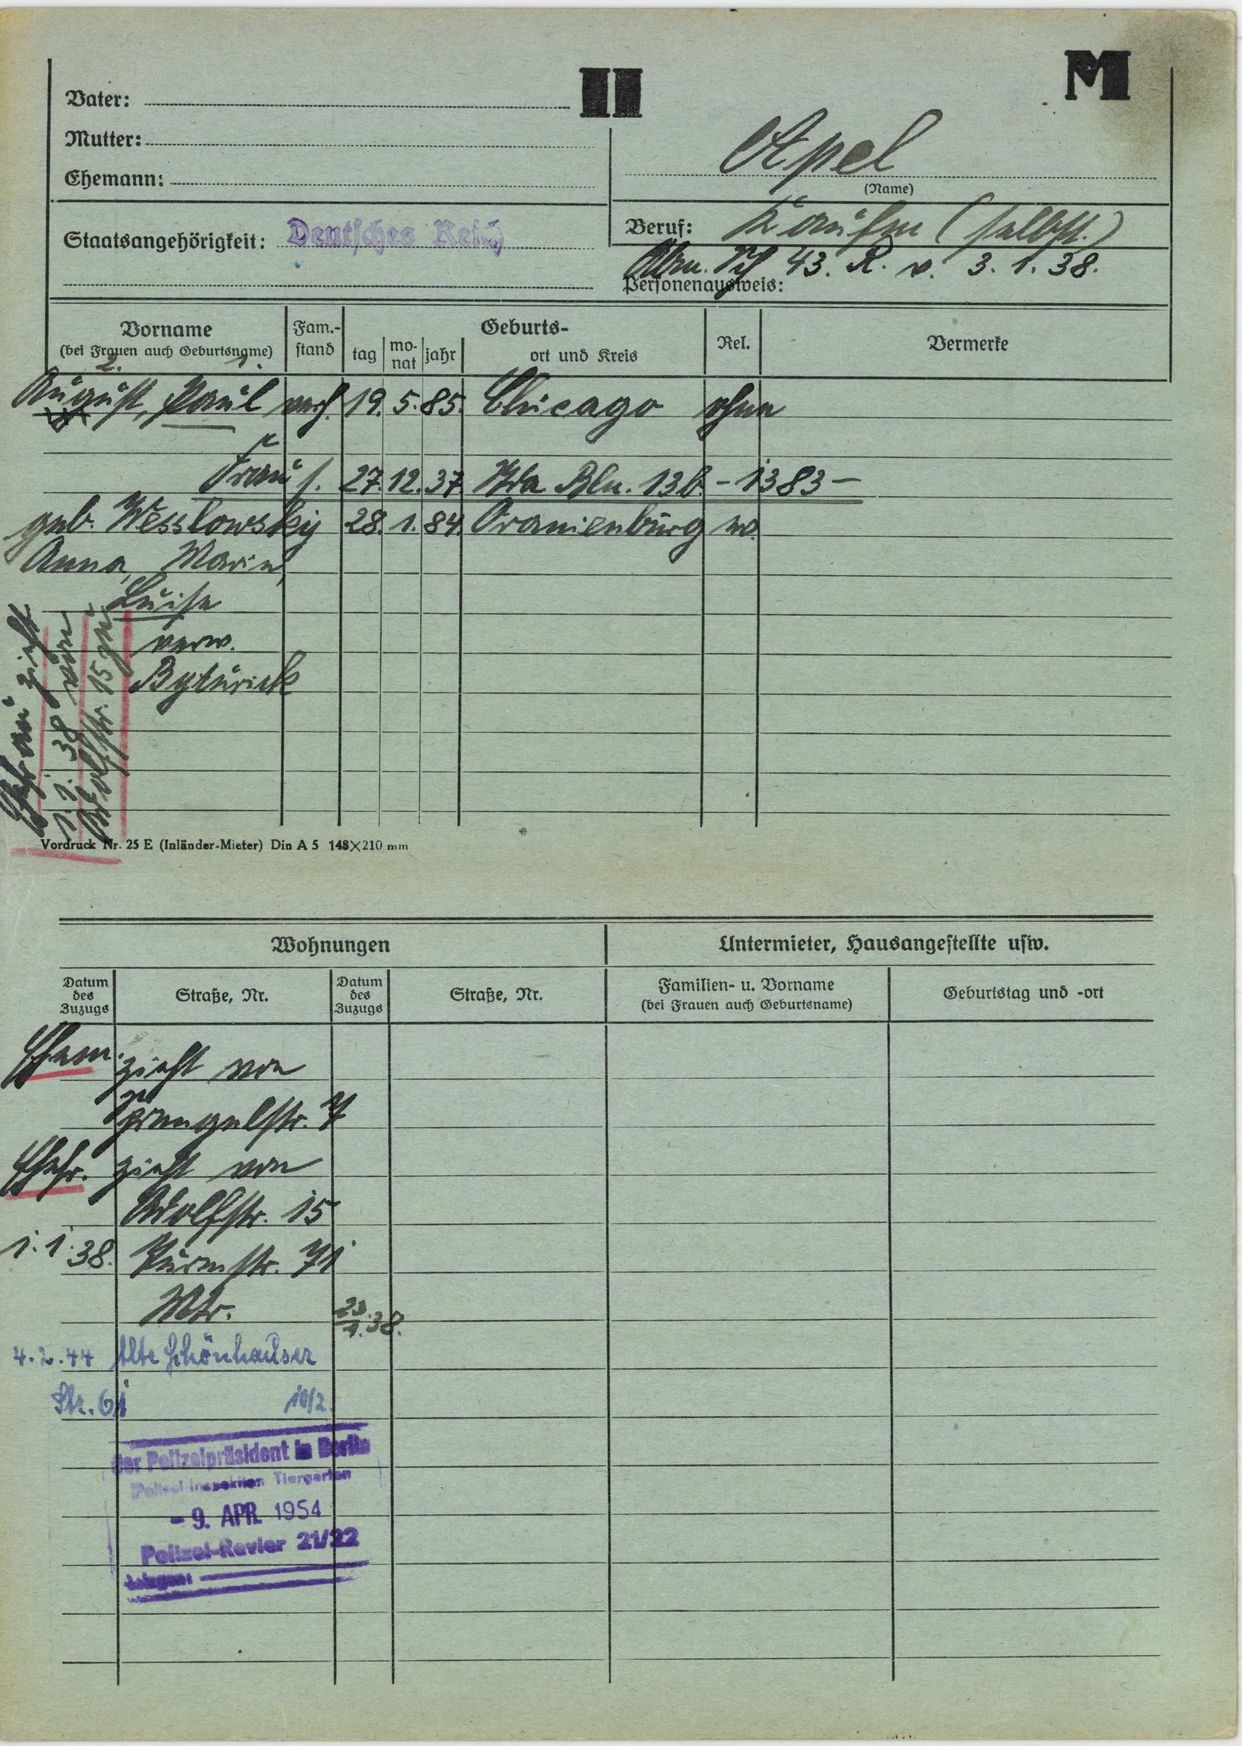
Apel